Question: What could the diagnosis suggest?
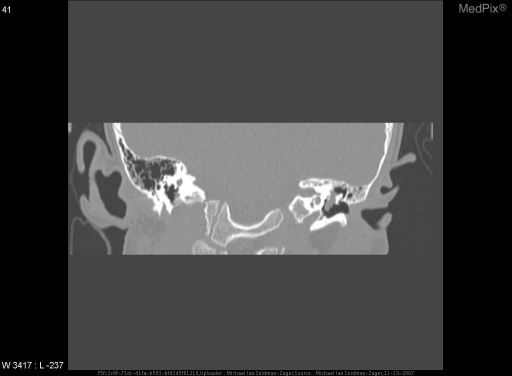
Answer: The possible diagnosis includes Congenital Cholesteatoma
Acquired Cholesteatoma
Giant Cholesterol Cyst
Acoustic Neuroma
Glomus tumor
Sarcoma
Meningioma.